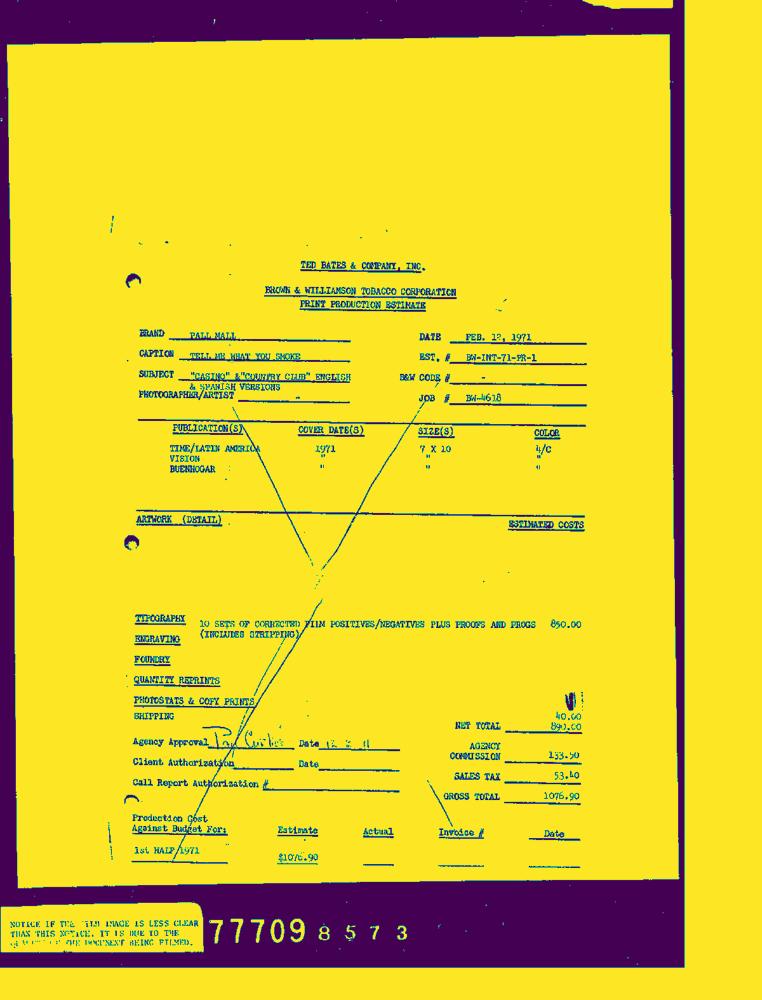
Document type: Invoice-Doc